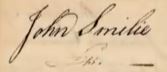
Signature of: john smilie